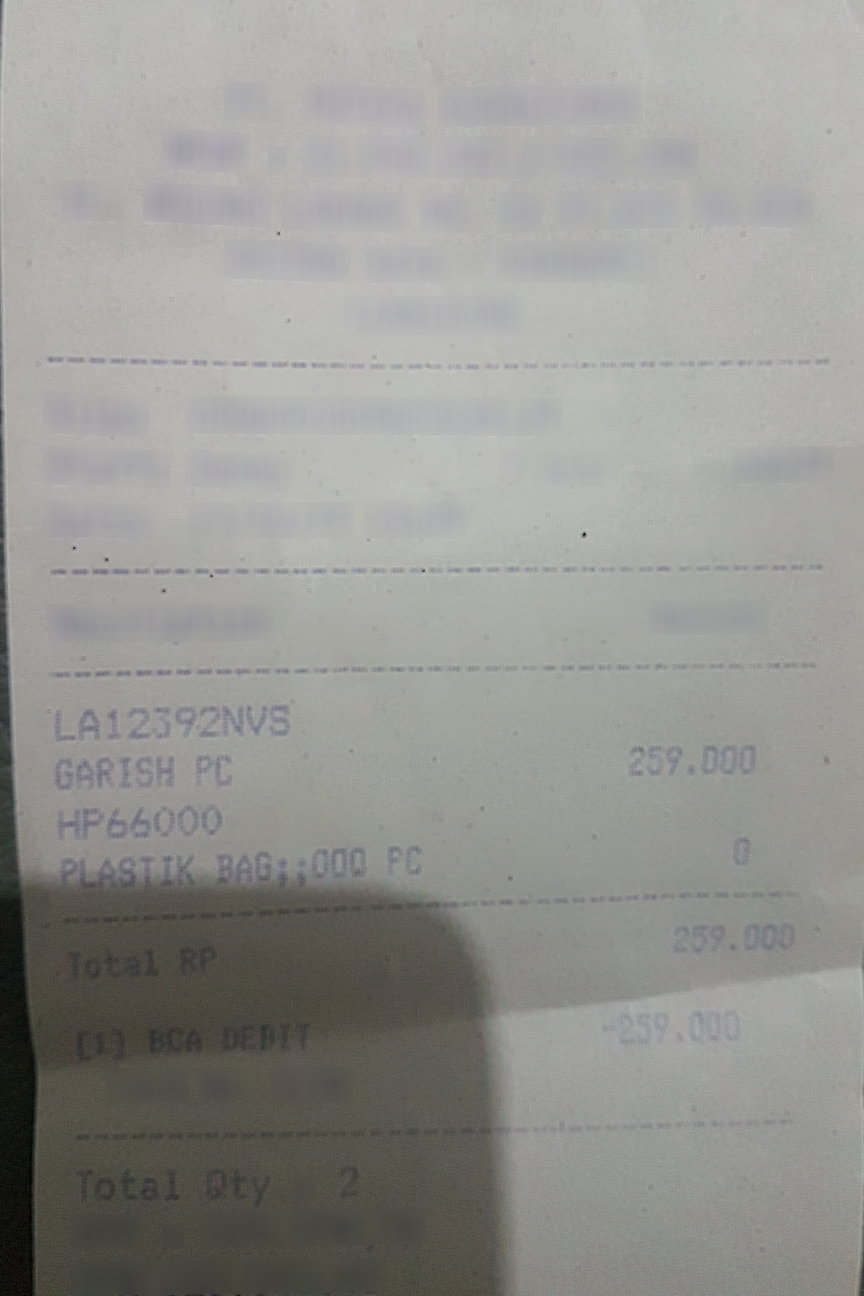
Extraction:
receipt: line_items: name: GARISH PC
price: 259.000
name: PLASTIK BAG;: 000 PC
price: 0
total: 259.000